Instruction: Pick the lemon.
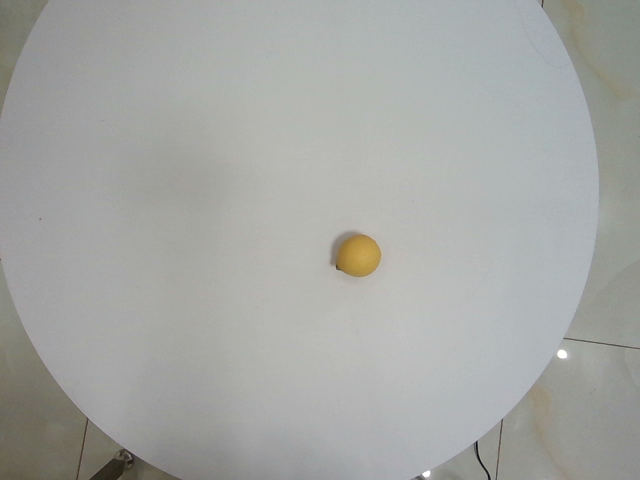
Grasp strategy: vertical